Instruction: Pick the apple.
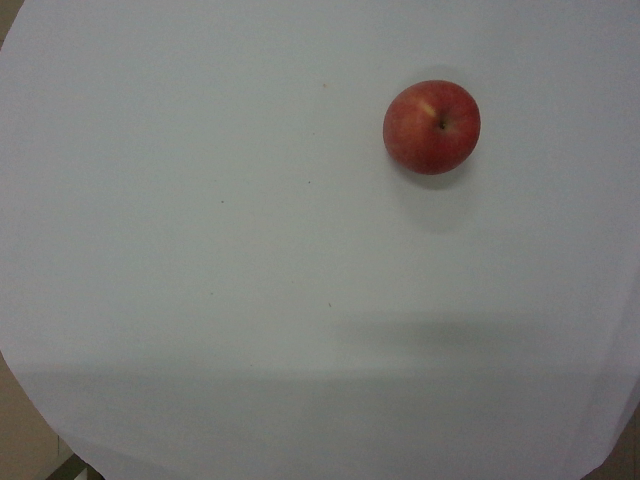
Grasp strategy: vertical